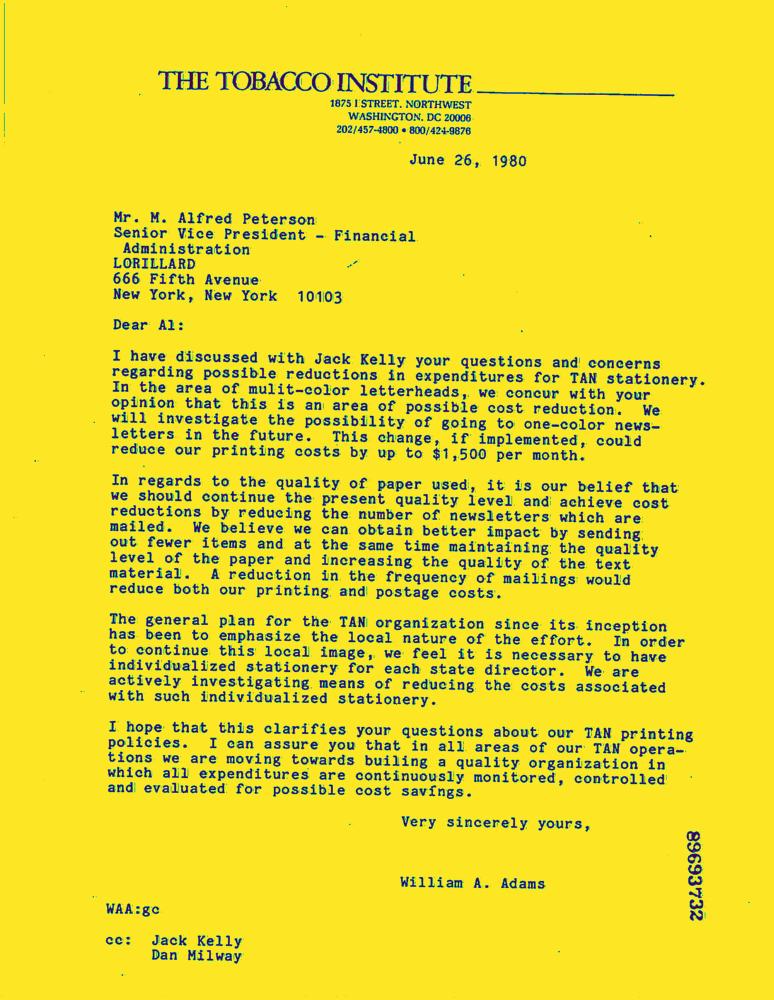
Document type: Letter-Doc